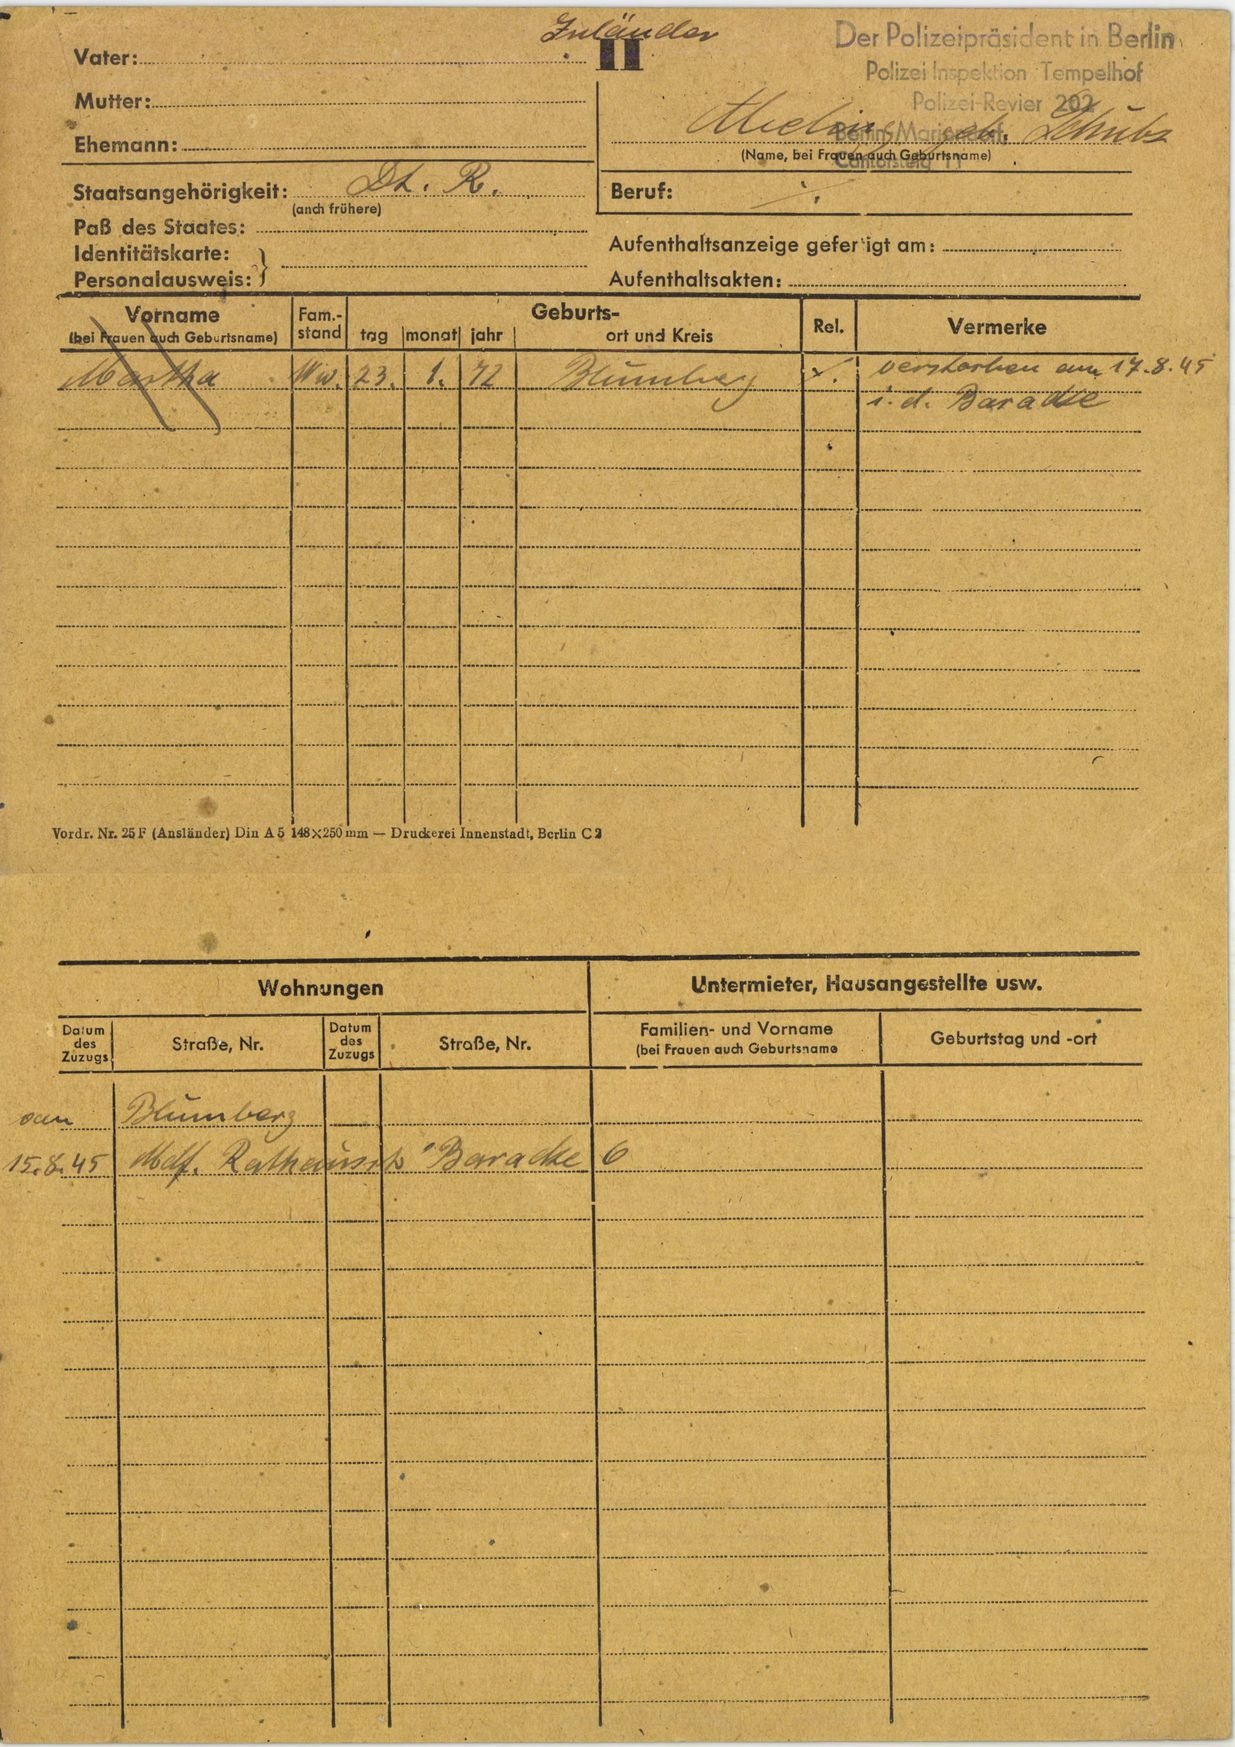
Abeling geb. Schubs